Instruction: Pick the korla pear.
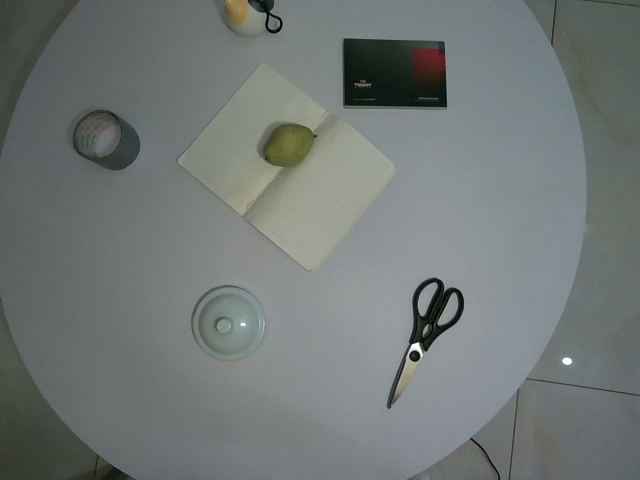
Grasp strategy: vertical